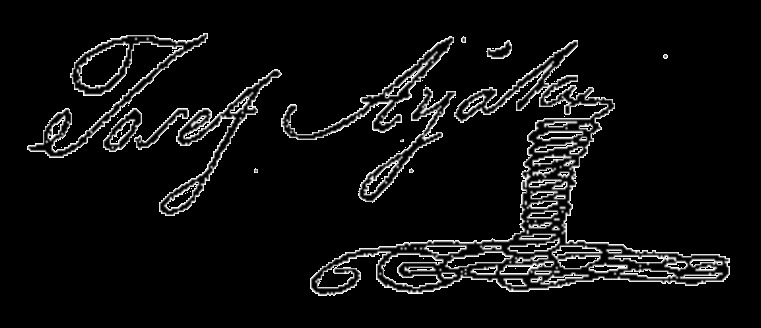
Signature of: josé de ayala y vergara